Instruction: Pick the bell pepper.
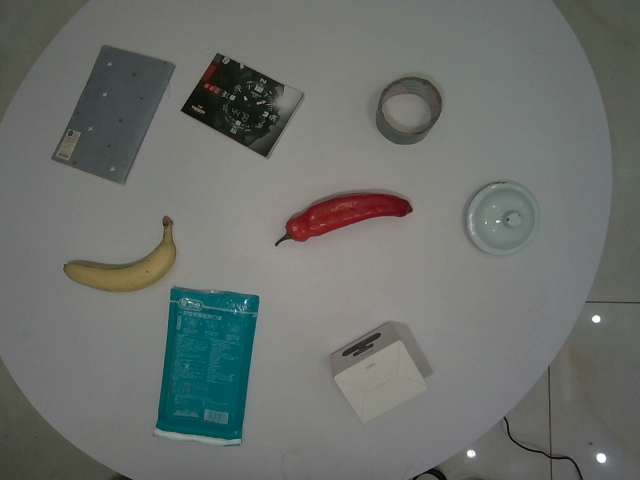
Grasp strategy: vertical